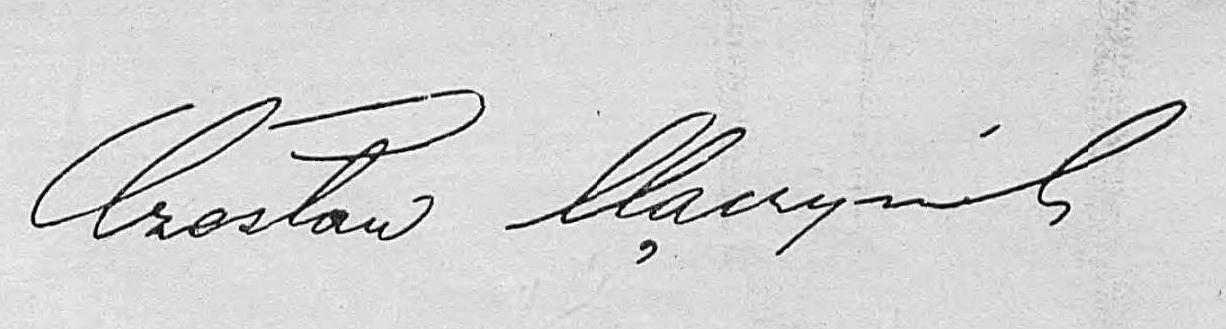
Signature of: czesław mączyński